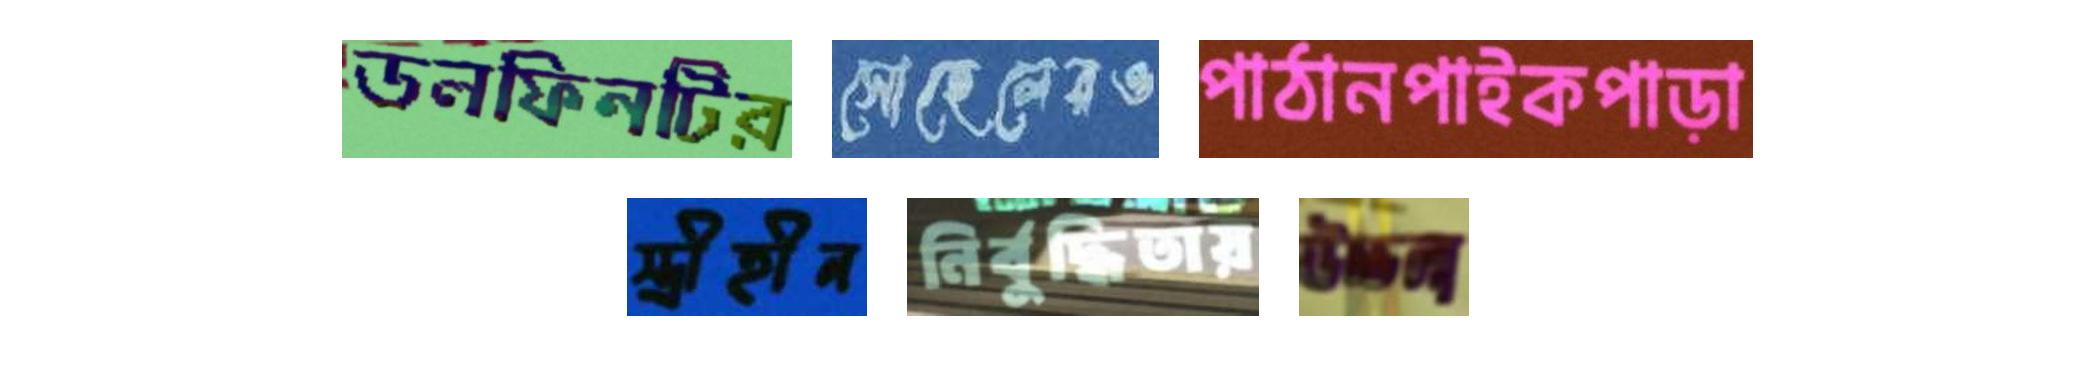
ডলফিনটির সোহেলেরও পাঠানপাইকপাড়া
স্ত্রীহীন নির্বুদ্ধিতায় উচ্চলা